Question: What is the suspected problem?
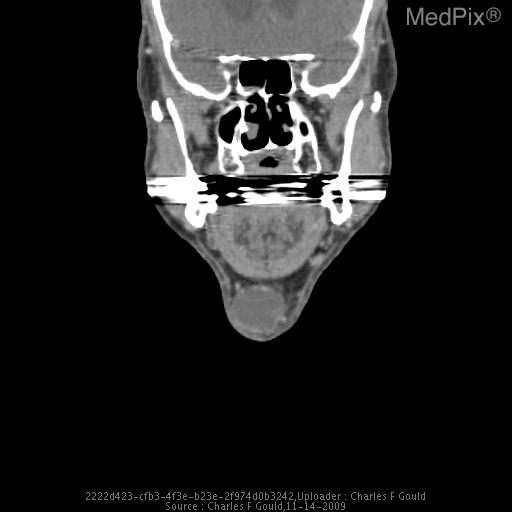
Answer: The findings suggest Well-defined hypodense lesion along the right paramidline anterior neck at the level of the thyroid cartilage and imbedded within the strap muscles.  It has internal fluid attenuation.  No nodular focus or calcification is demonstrated.  This lesion measures 2.8cm transverse by 2.2cm AP.. Well-defined hypodense lesion with internal fluid attenuation along the right paramidline anterior neck at the level of the thryoid cartilage.  No associated nodular focus or calcification.. The patient might have a history of 65 year-old man with a firm neck mass for three months..